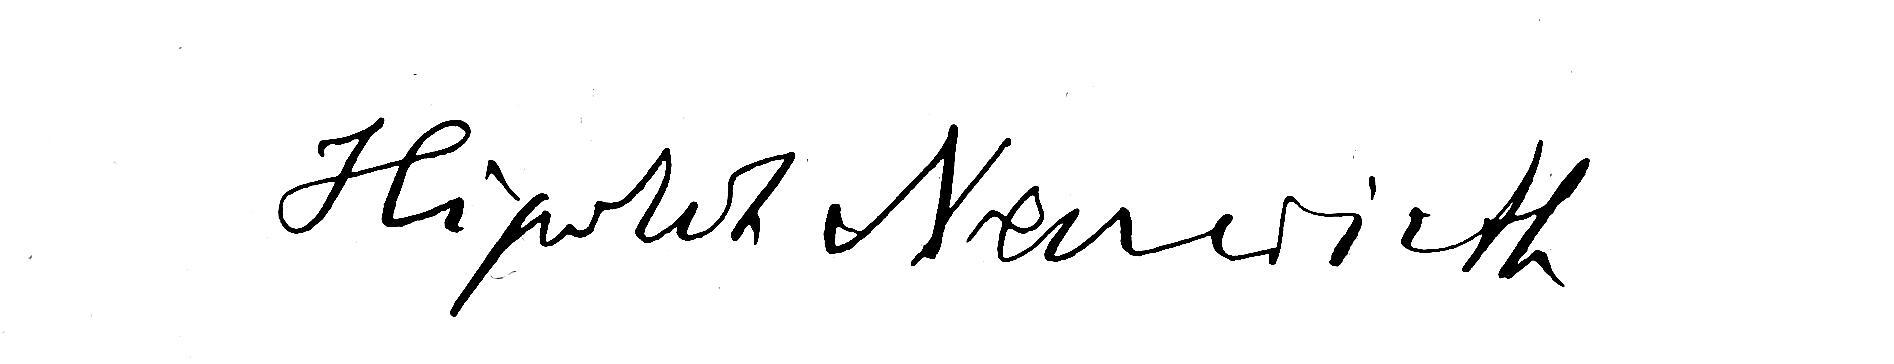
Signature of: hipolit neuwirth